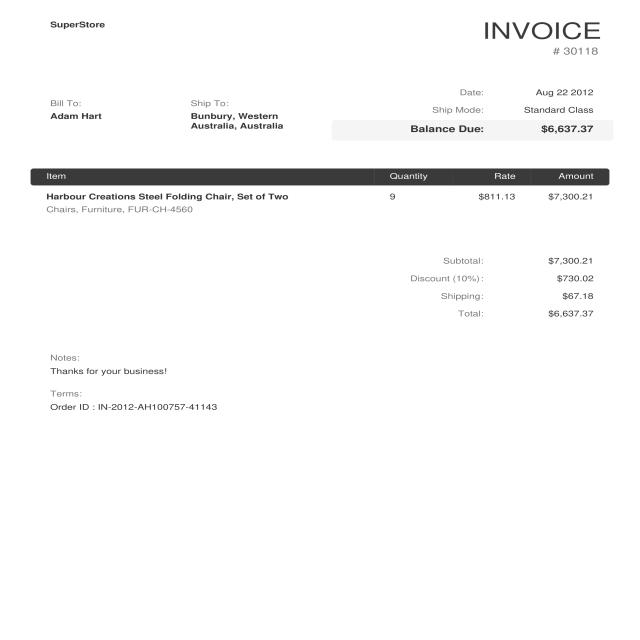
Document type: Invoice